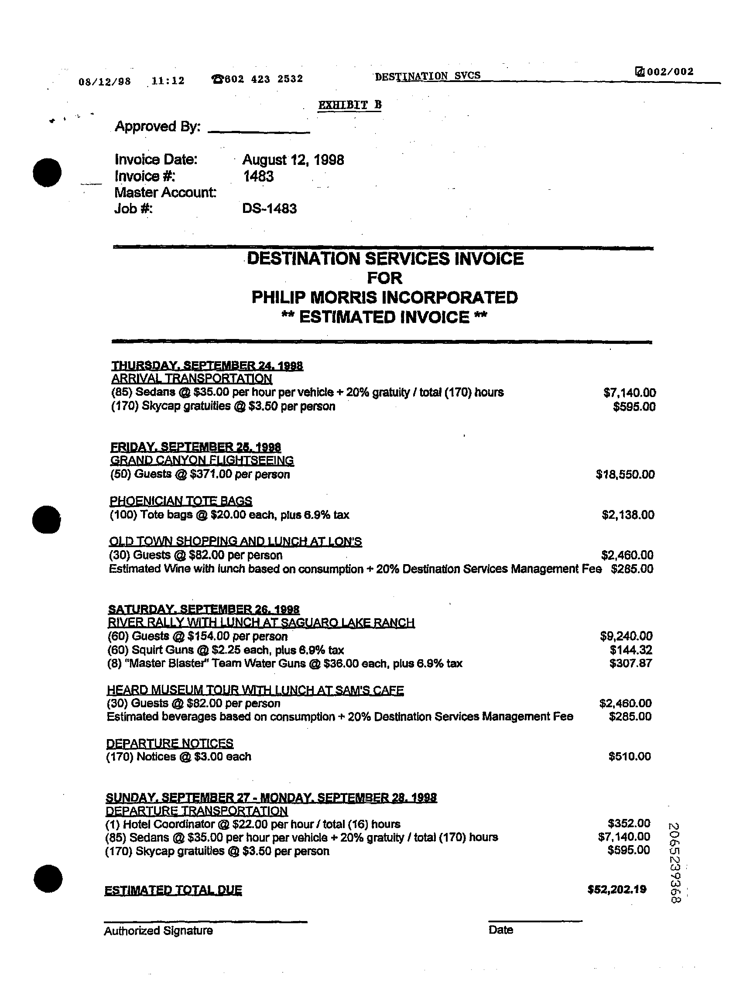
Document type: Invoice